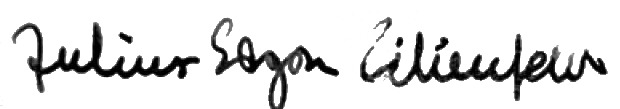
Signature of: julius edgar lilienfeld